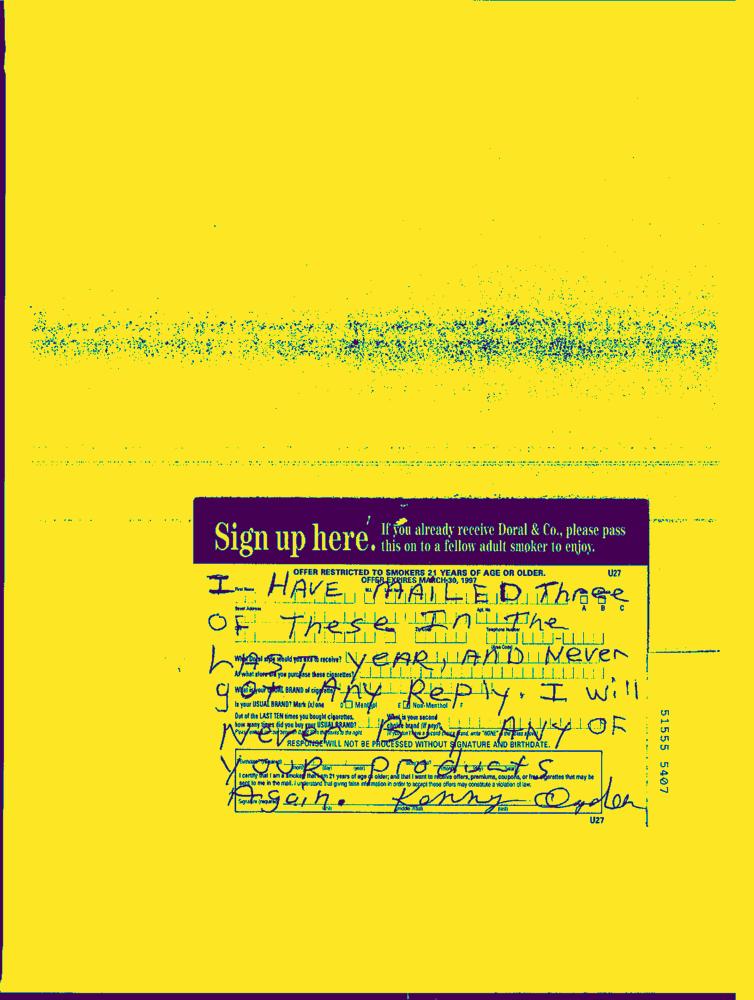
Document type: Hand-Written